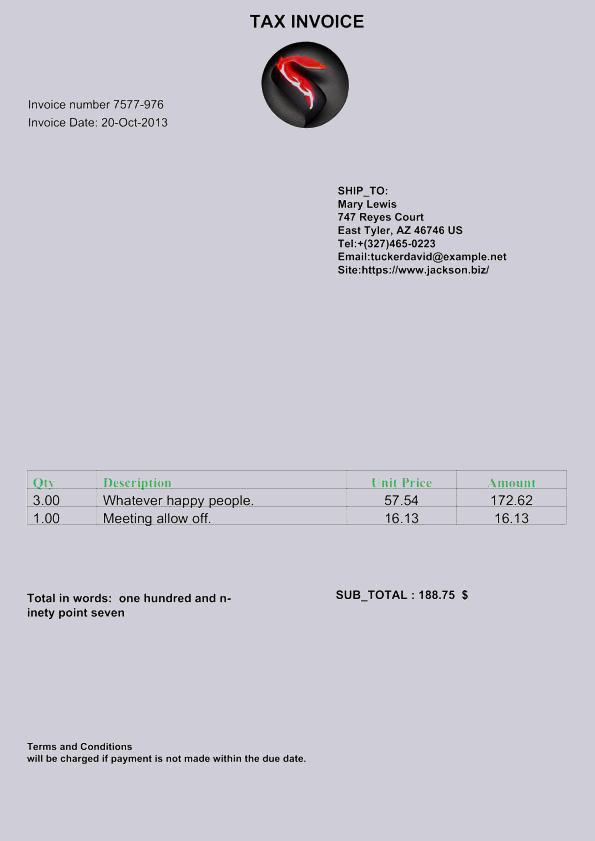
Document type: Invoice